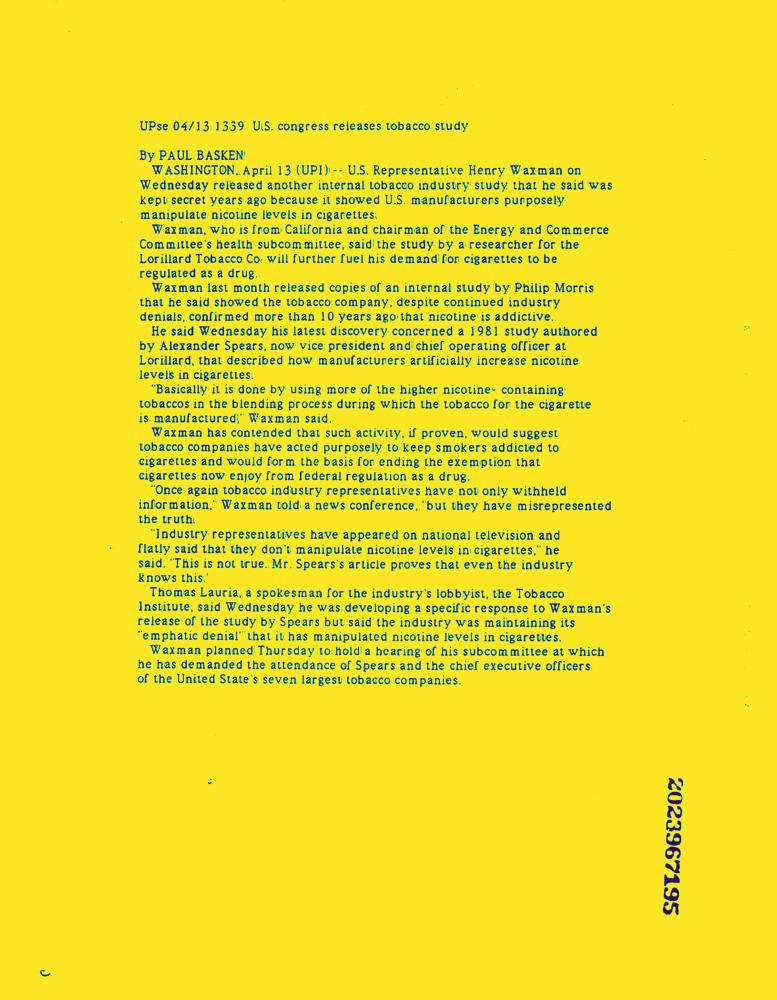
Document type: News-Article